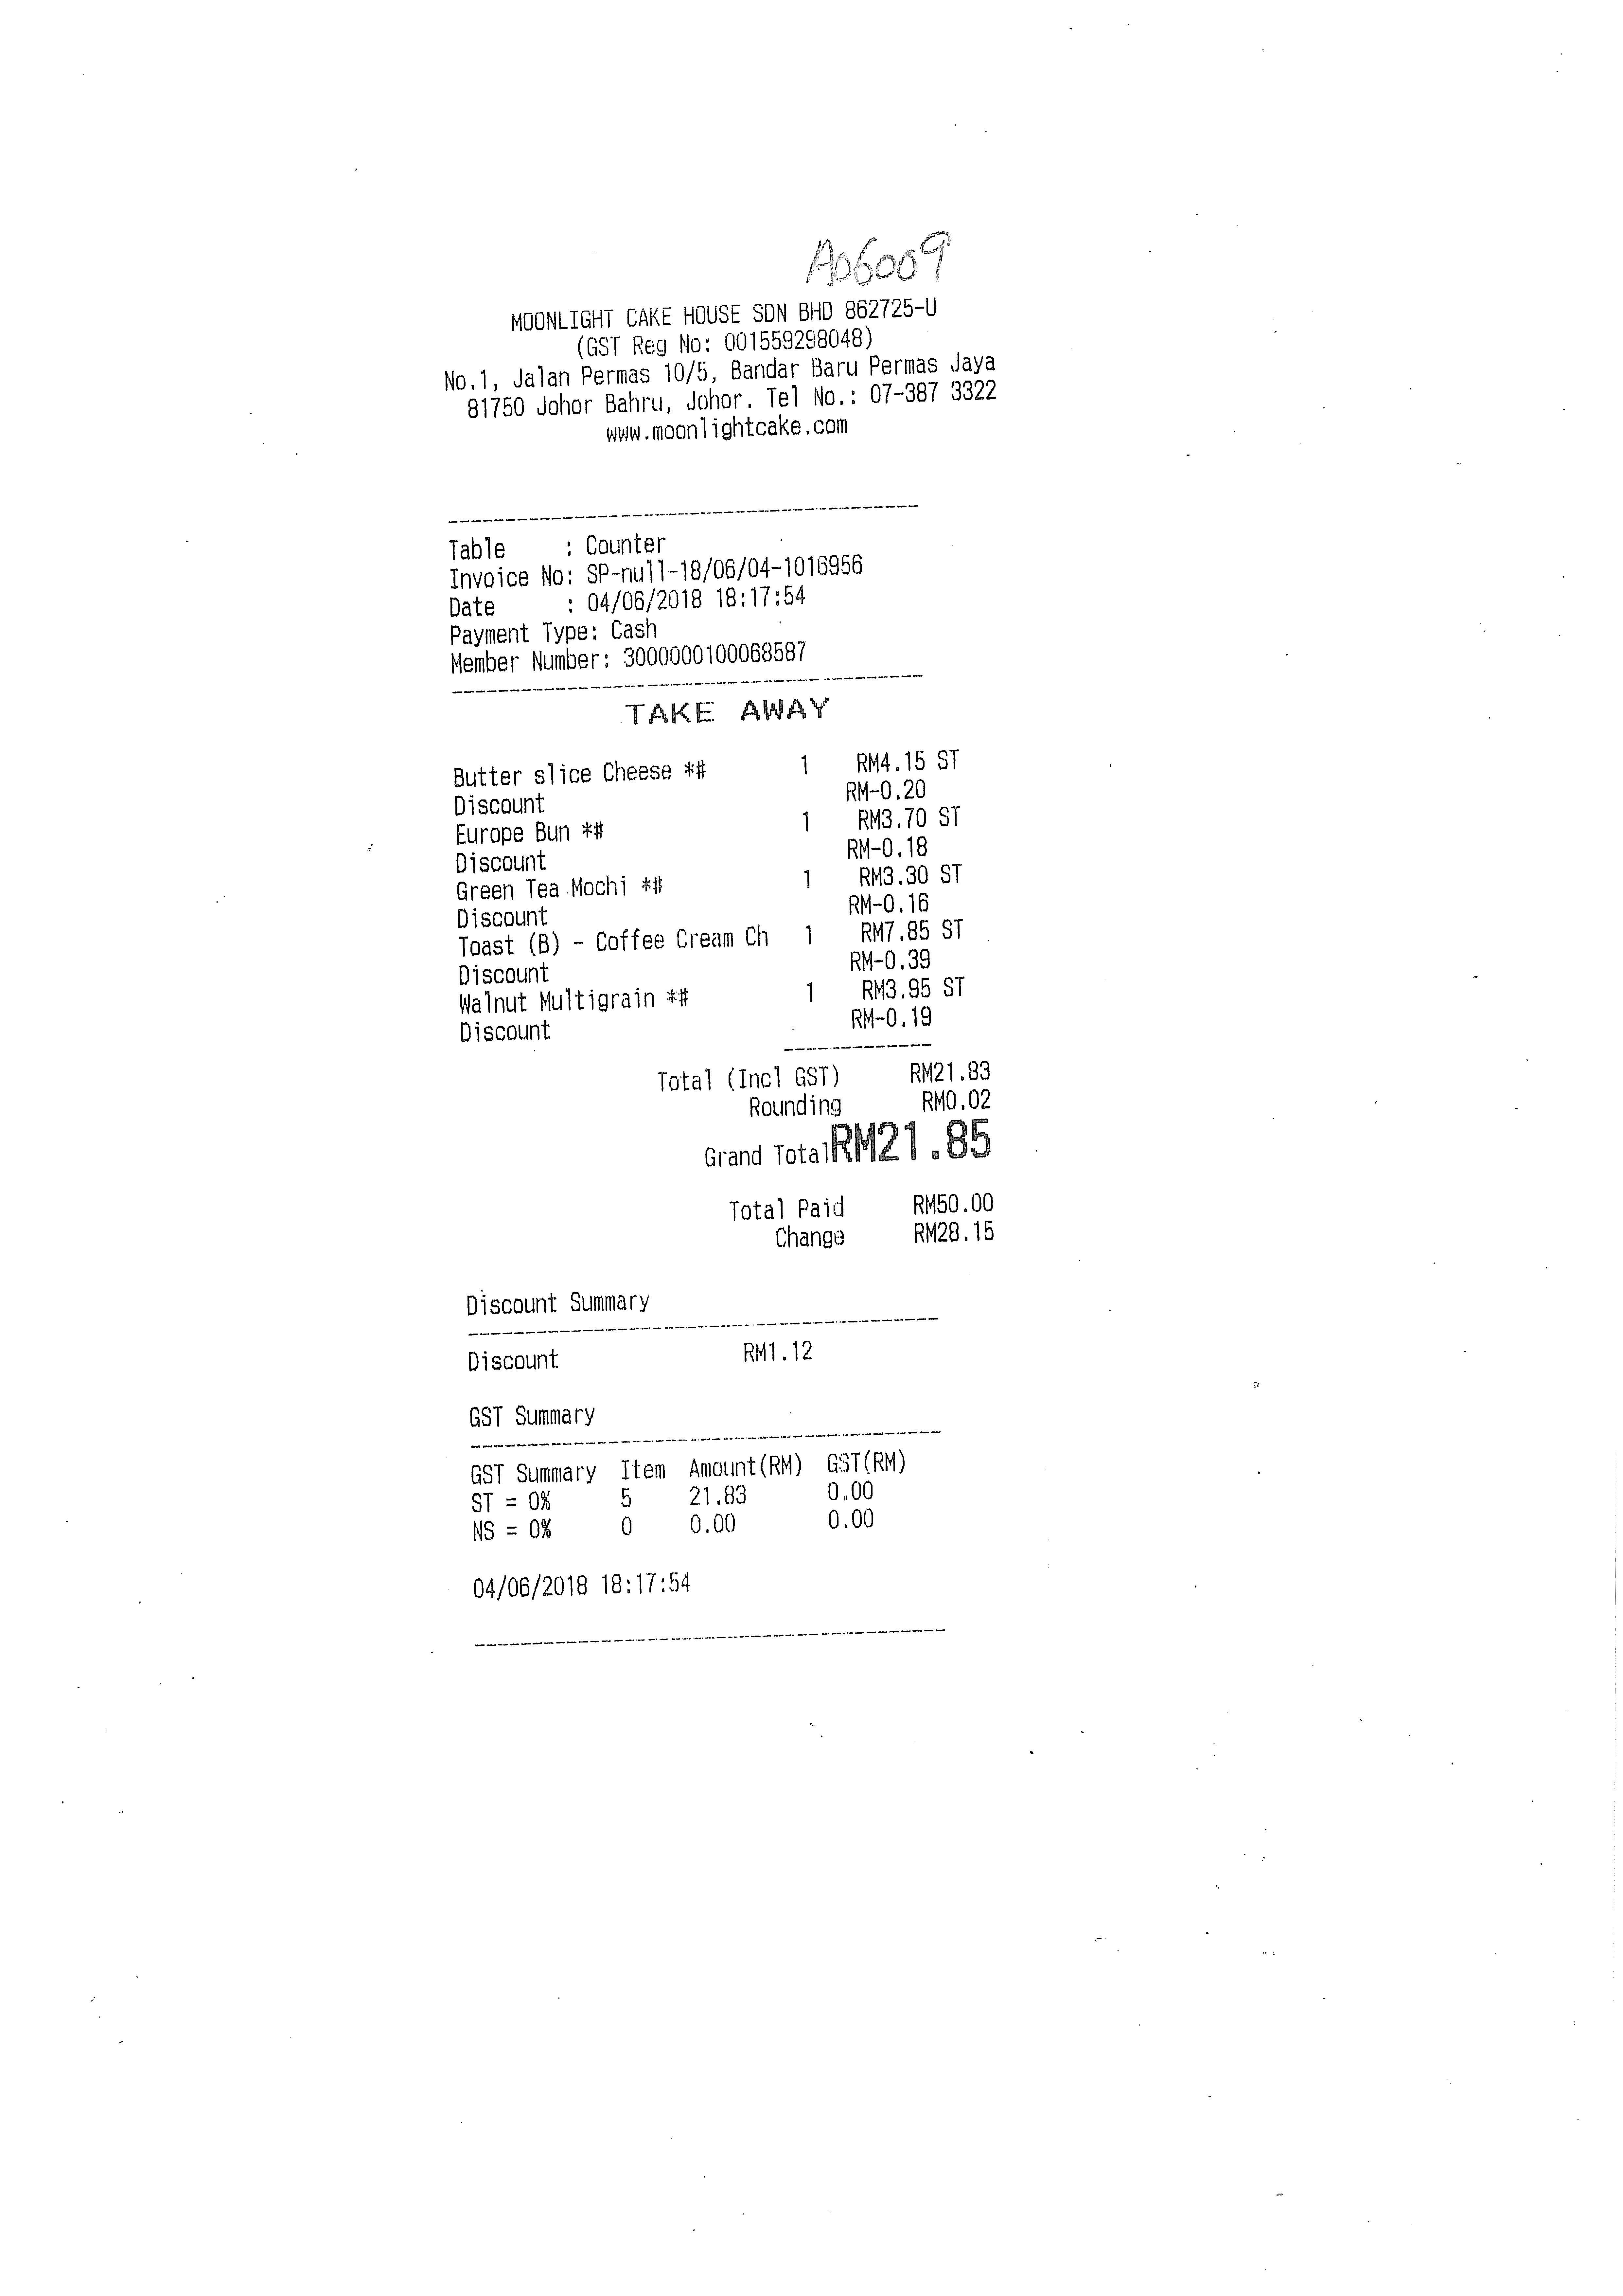
MOONLIGHT CAKE HOUSE SDN BHD 862725-U
(GST REG NO: 001559298048)
NO.1, JALAN PERMAS 10/5, BANDAR BARU PERMAS JAYA
81750 JOHOR BAHRU, JOHOR, TEL NO.: 07-387 3322
WWW.MOONLIGHTCAKE.COM
TABLE
: COUNTER
INVOICE NO:
SP-NULL-18/06/04-1016956
DATE
: 04/06/2018
18:17:54
PAYMENT TYPE:
CASH
MEMBER NUMBER :
3000000100068587
TAKE AWAY
BUTTER SLICE CHEESE *#
DISCOUNT
EUROPE BUN *#
DISCOUNT
GREEN TEA MOCHI *#
DISCOUNT
TOAST (B) - COFFEE CREAM CH
DISCOUNT
WALNUT MULTIGRAIN *#
DISCOUNT
1
1
1
1
1
RM4.15
RM-0.20
RM3.70
RM-0.18
RM3.30
RM-0.16
RM7.85
RM-0.39
RM3.95
RM-0.19
ST
ST
ST
ST
ST
TOTAL (INCL GST)
RM21.83
ROUNDING
RM0.02
GRAND TOTAL
RM21.85
TOTAL PAID
RM50.00
CHANGE
RM28.15
DISCOUNT SUMMARY
DISCOUNT
GST SUMMARY
RM1.12
GST SUMMARY
ST = 0%
NS = 0%
ITEM
5
0
AMOUNT(RM)
21.83
0.00
GST(RM)
0.00
0.00
04/06/2018
18:17:54